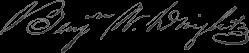
Signature of: benjamin woodbridge dwight